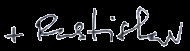
Signature of: arcibiskup rastislav